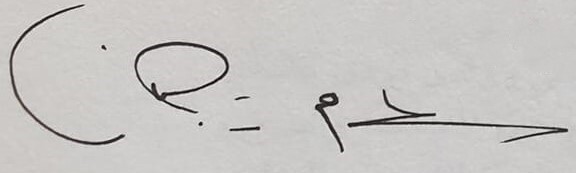
Signature of: siham tarjuman